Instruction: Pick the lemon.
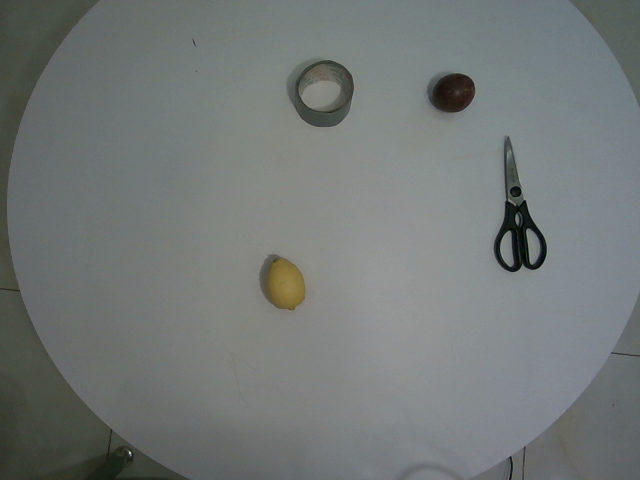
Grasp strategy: vertical